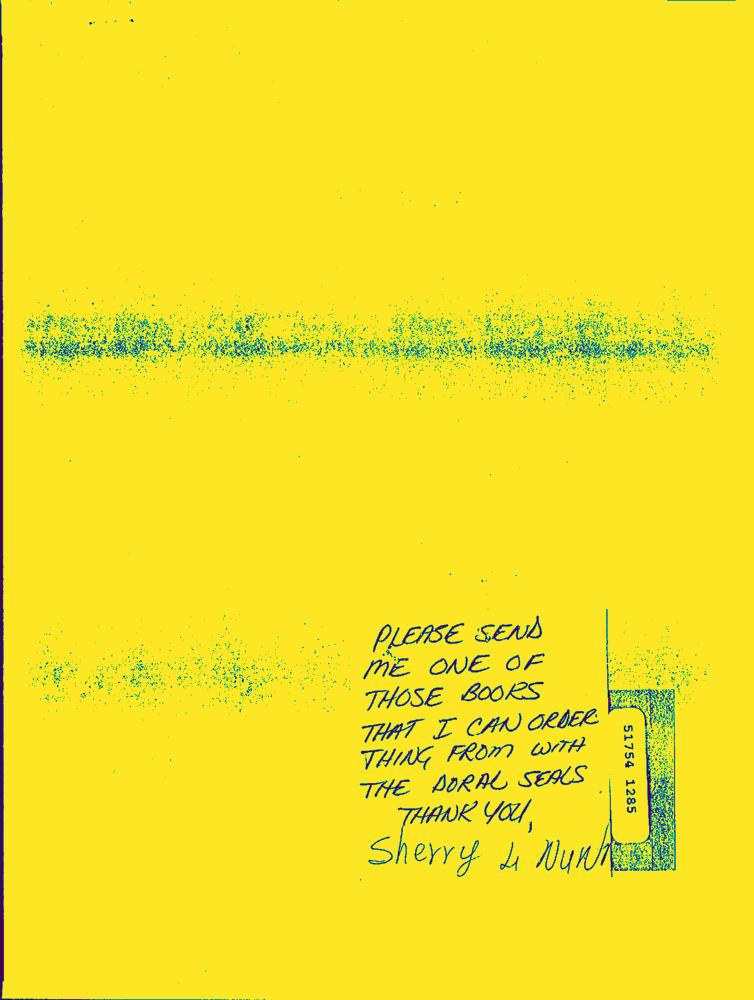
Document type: Hand-Written